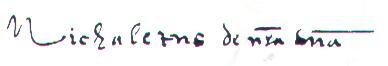
Signature of: nostradamus